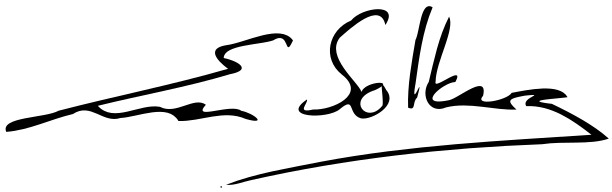
Signature of: erna solberg